Question: What is the main concern?
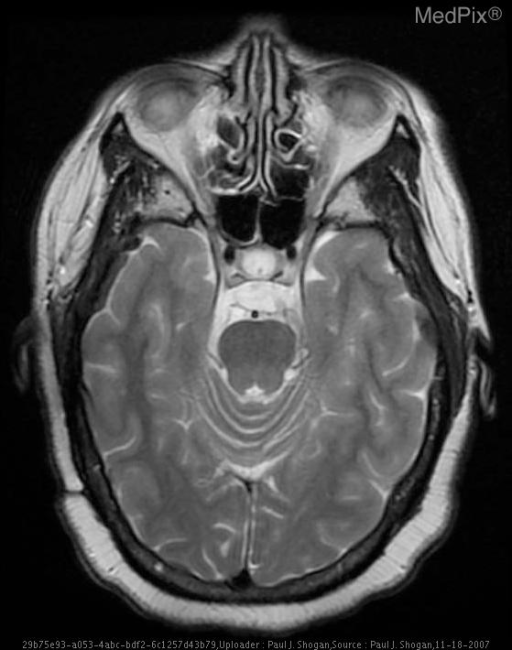
Answer: The findings suggest Noncontrast CT:  The patient is status post right suboccipital craniotomy.  There is a subtle area of hypoattenuation off-midline to the right, anterior and lateral to the pons.

Contrast enhanced CT demonstrates a subtle area of nonenhancing hypoattenuation off-midline to the right, anterior and lateral to the medulla.

MRI:

Sagittal T1-weighted FLAIR demonstrates expansion of the prepontine cistern, and enlargement of the CSF space anterior to the proximal cervical spinal cord and medulla, with displacement of the medulla posteriorly.  This space contains an extra-axial mass, demonstrating heterogeneous signal intensity.

Coronal T2-weighted FLAIR demonstrates heterogeneous signal intensity in the prepontine cistern.

Axial T1 weighted images demonstrates the prepontine cistern extra-axial mass that is near CSF signal intensity with enlargement of the pre-medullary cistern.

Axial T2 weighted images demonstrates the lamellated mass, which is heterogenous in signal intensity posterior to the hypophsial fossa and anterior to the basilar artery.

Axial T1-weighted image with gadolinium demonstrates no significant enhancement of the extra-axial mass.

Axial Diffusion Weighted image demonstrate restricted diffusion.

Sagittal 3D FIESTA demonstrates low signal in the prepontine cistern, and enlargement of the CSF space anterior to the proximal cervical spinal cord and medulla.

Axial 3D FIESTA image demonstrates low signal intensity in the prepontine cistern, medial to cranial nerve V, and adjacent to the right cranial nerve VII and VIII complex.. Axial T2 weighted image demonstrates the lamellated mass, which is heterogenous in signal intensity posterior to the hypophsial fossa and anterior to the basilar artery.. The patient might have a history of 52 yo female with complaint of hearing loss..